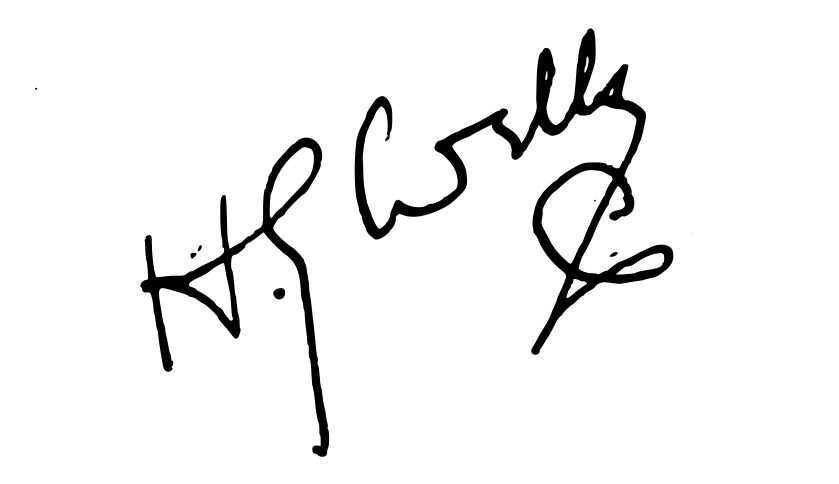
Signature of: h g wells